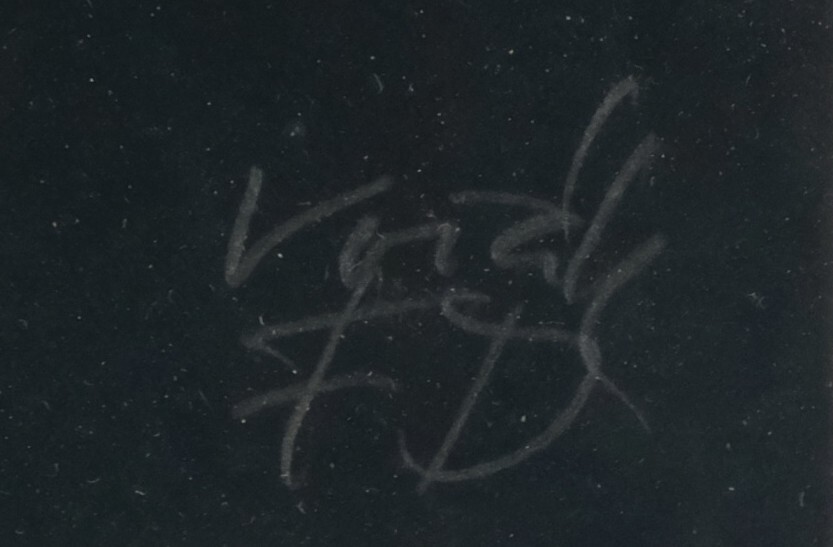
Signature of: františek dvořák